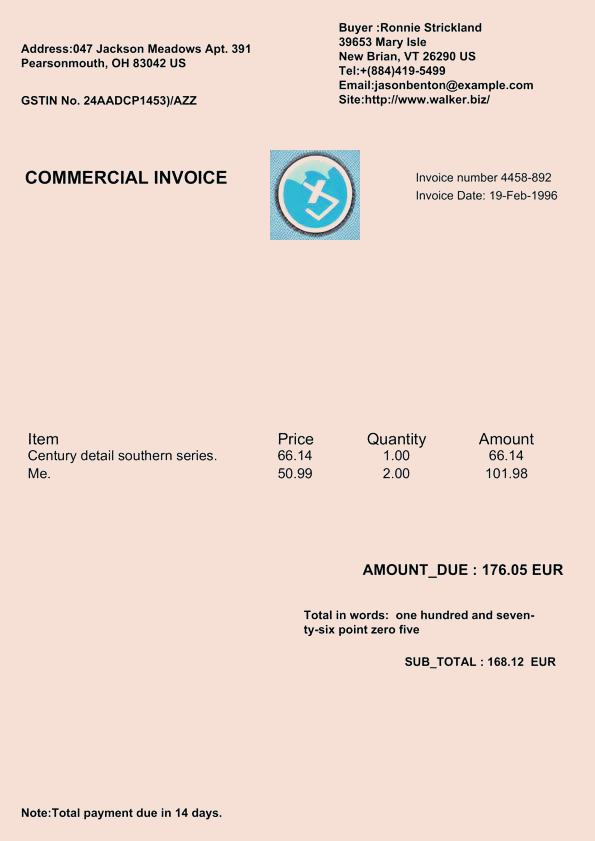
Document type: Invoice